Question: In what way does the history help explain the case?
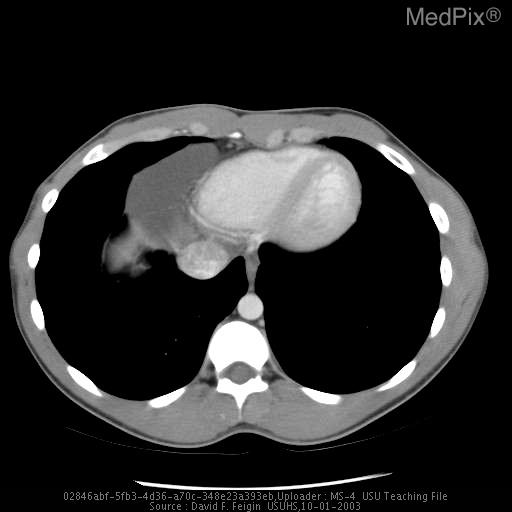
Answer: The patient's history of 20 year old healthy male for re-commissioning physical exam.  Patient also C/O worsening cough and congestion over last week is key in understanding the case.